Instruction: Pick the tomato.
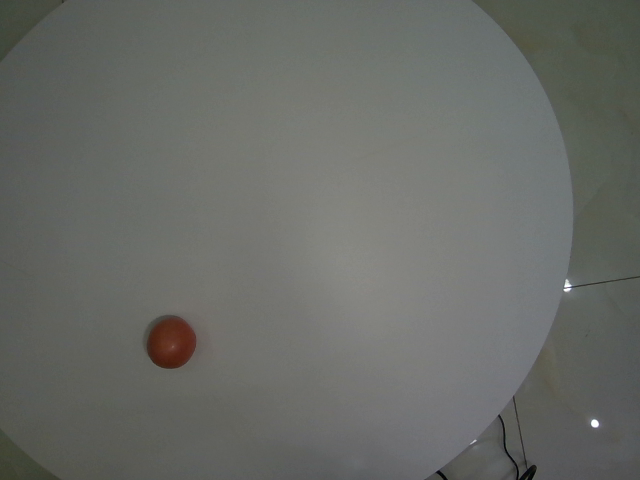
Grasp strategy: vertical